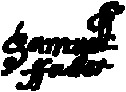
Signature of: samuel fuller